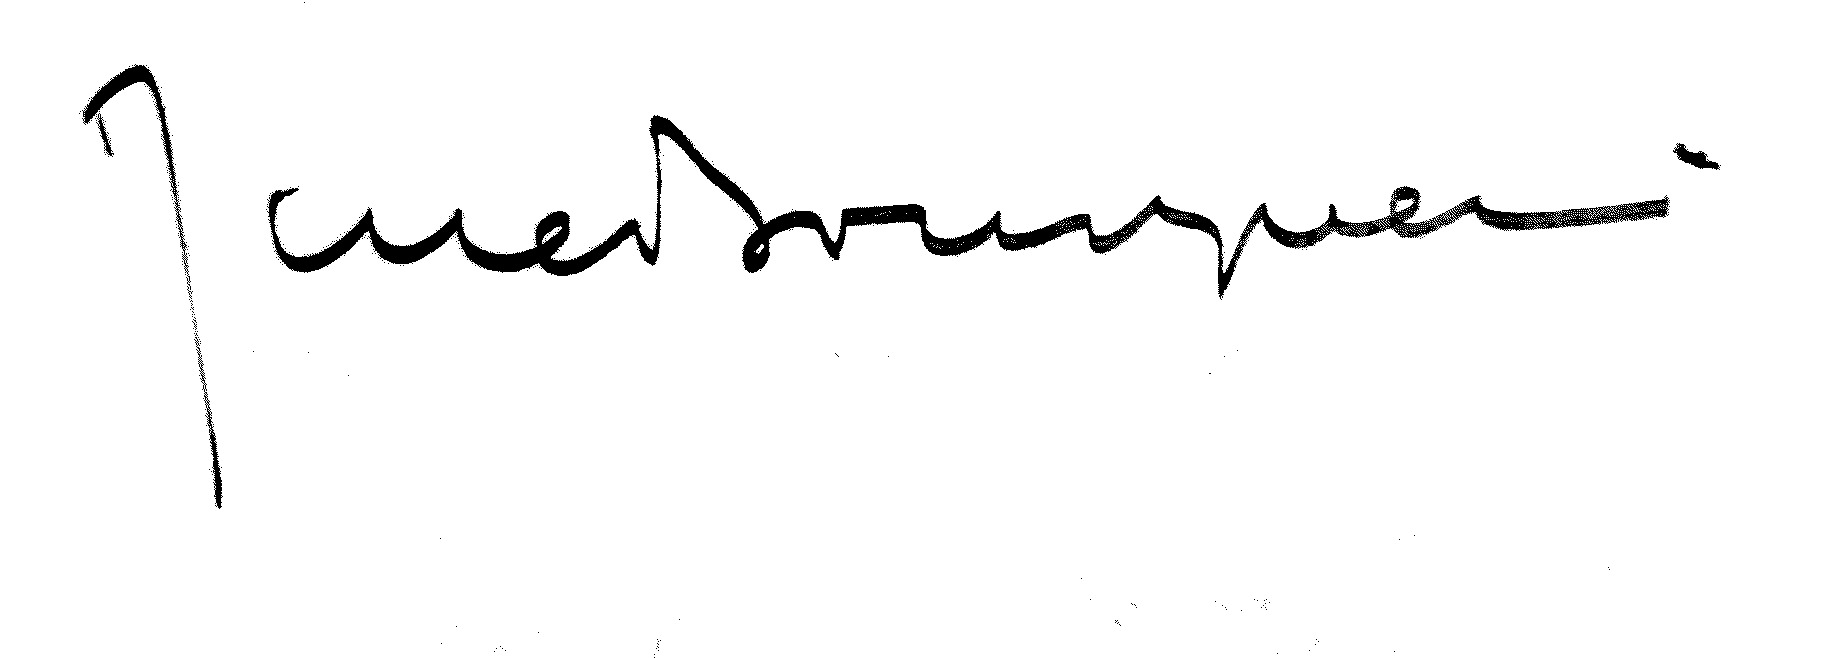
Signature of: rené bousquet